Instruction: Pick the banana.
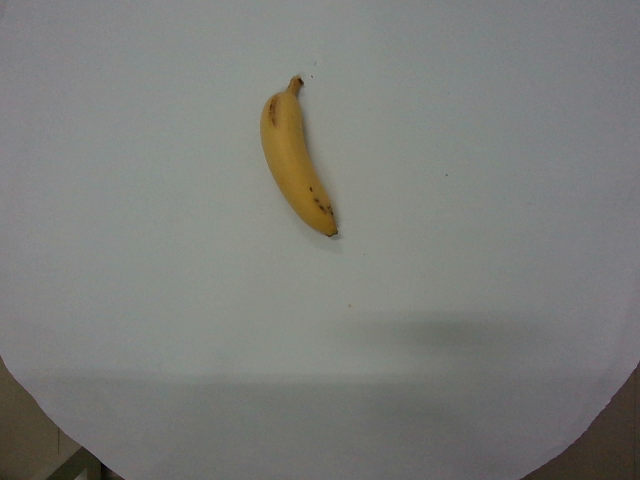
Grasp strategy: vertical